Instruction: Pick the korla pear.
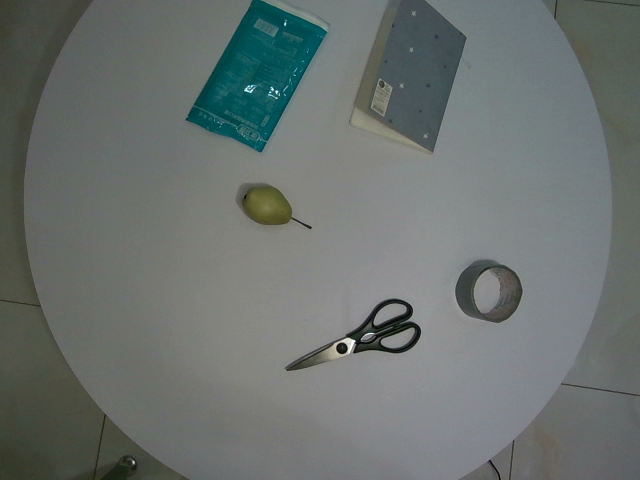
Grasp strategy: vertical